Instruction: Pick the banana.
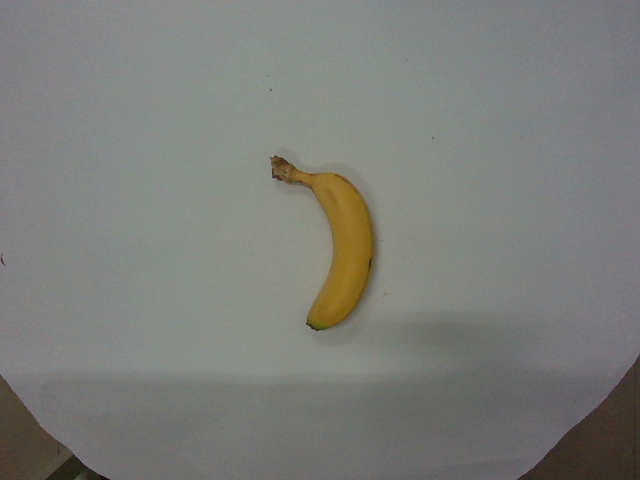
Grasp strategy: vertical